Question: What could the diagnosis suggest?
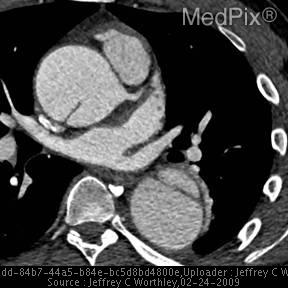
Answer: The possible diagnosis includes Traumatic aortic dissection
Aortic aneurysm
Non Traumatic aortic dissection
Mediastinal tumors.